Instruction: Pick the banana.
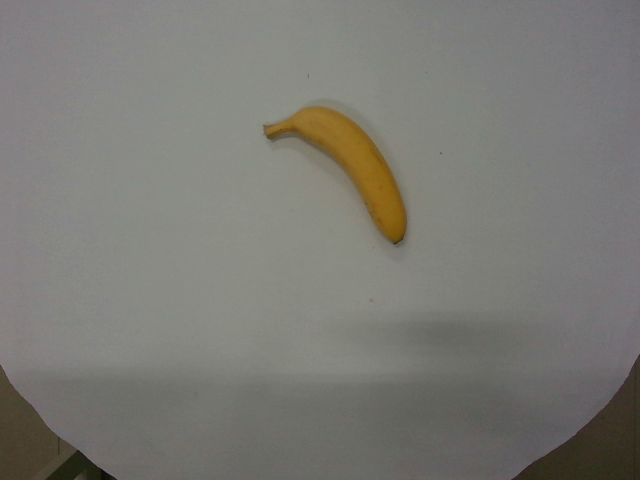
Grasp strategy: vertical